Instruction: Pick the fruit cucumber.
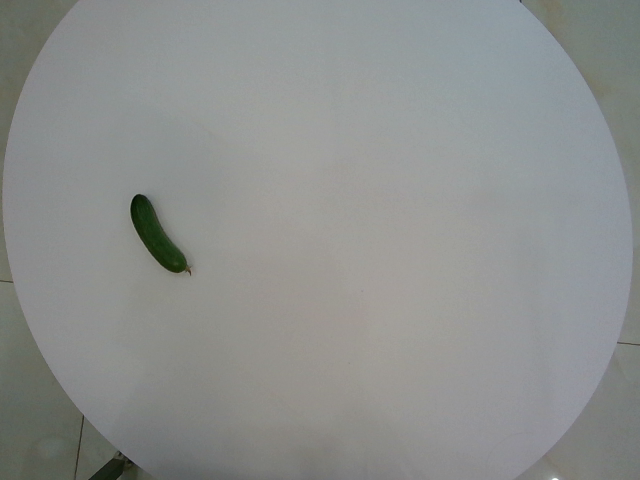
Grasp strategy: vertical